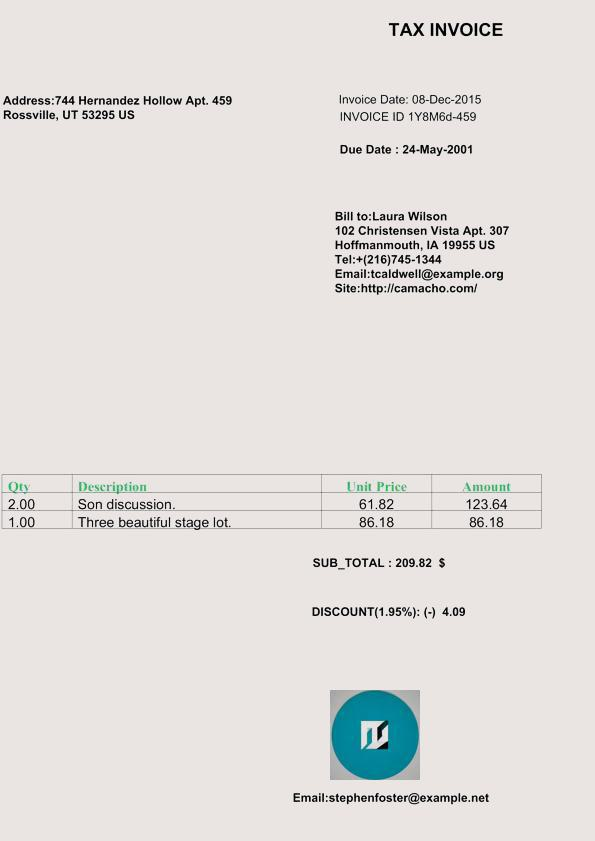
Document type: Invoice